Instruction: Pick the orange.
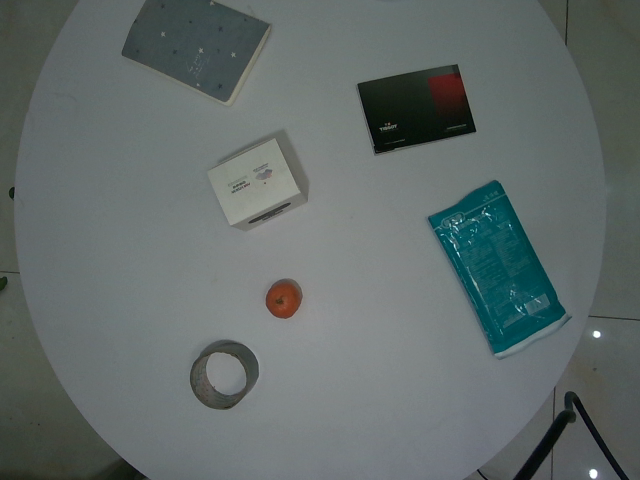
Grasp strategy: vertical